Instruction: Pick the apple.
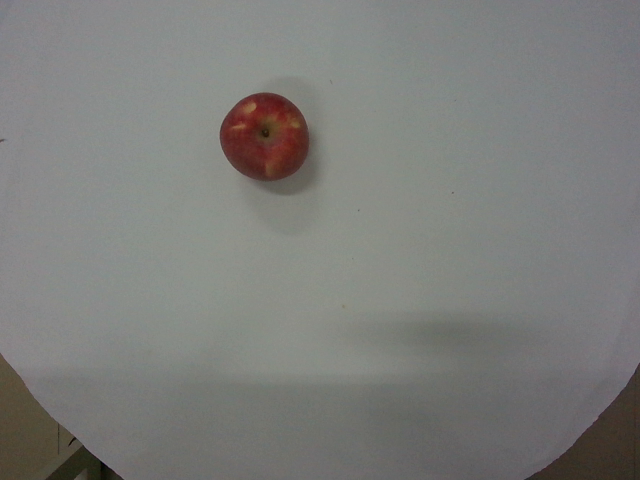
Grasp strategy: vertical